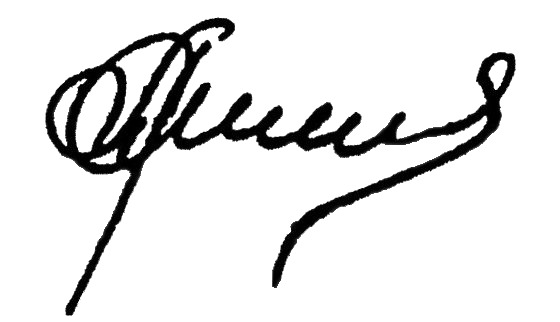
Signature of: tatiana anodina